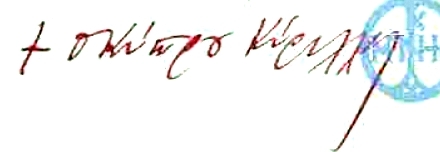
Signature of: kyrillos iii